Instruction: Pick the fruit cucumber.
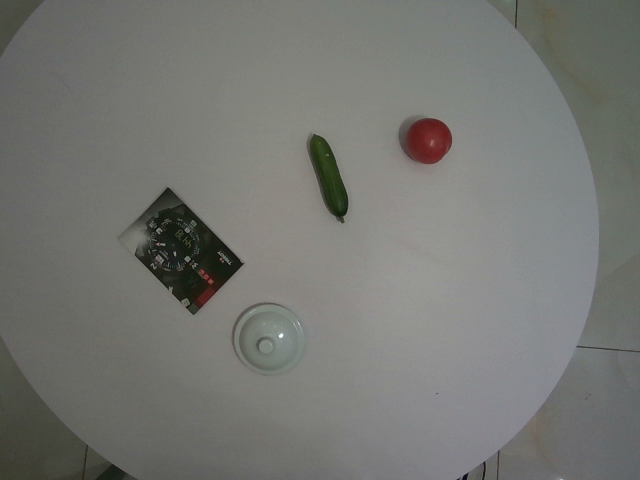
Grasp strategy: vertical